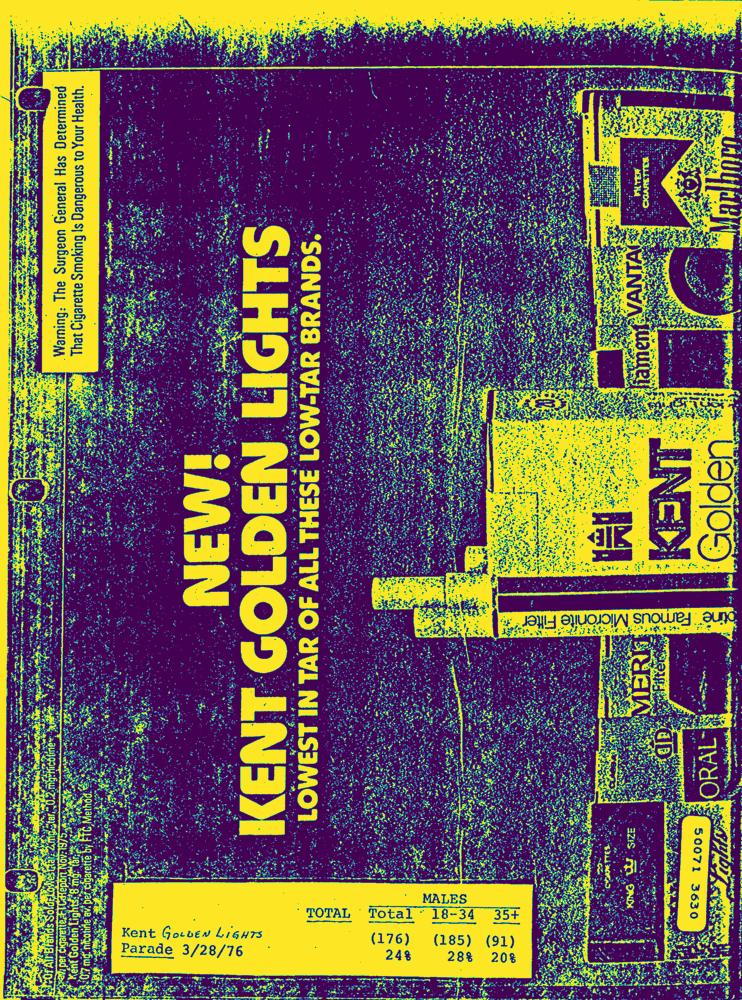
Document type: AD